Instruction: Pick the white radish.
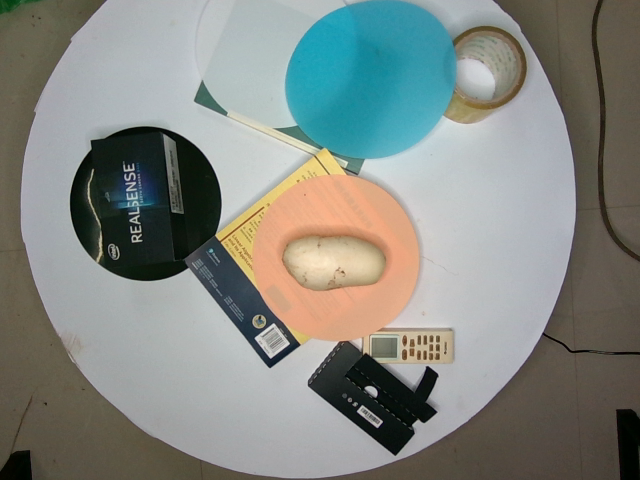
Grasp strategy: vertical